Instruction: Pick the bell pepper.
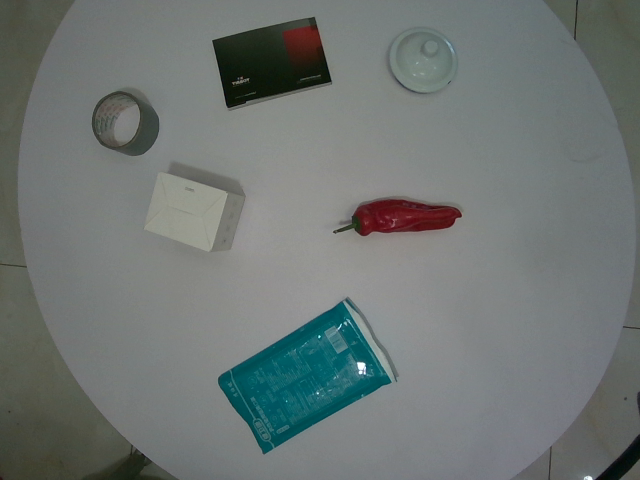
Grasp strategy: vertical